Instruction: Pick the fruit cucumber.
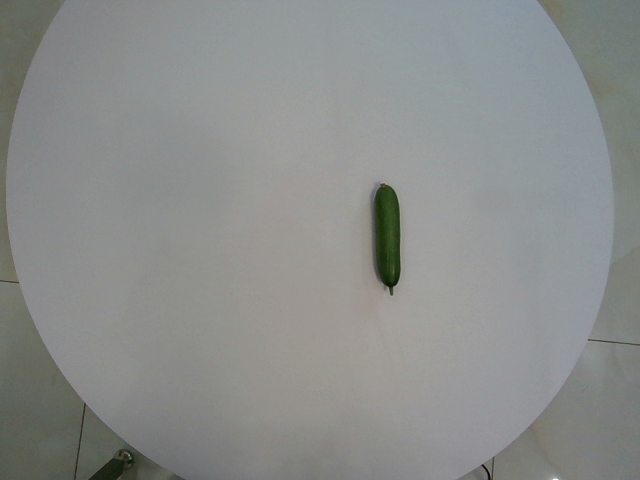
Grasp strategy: vertical